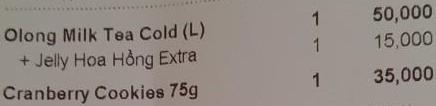
<table>
<tr>
<td></td>
<td>1</td>
<td>50,000</td>
</tr>
<tr>
<td>Olong Milk Tea Cold (L)</td>
<td>1</td>
<td>15,000</td>
</tr>
<tr>
<td>+ Jelly Hoa Hồng Extra</td>
<td></td>
<td></td>
</tr>
<tr>
<td>Cranberry Cookies 75g</td>
<td>1</td>
<td>35,000</td>
</tr>
</table>